Question: How is the property described in the document?
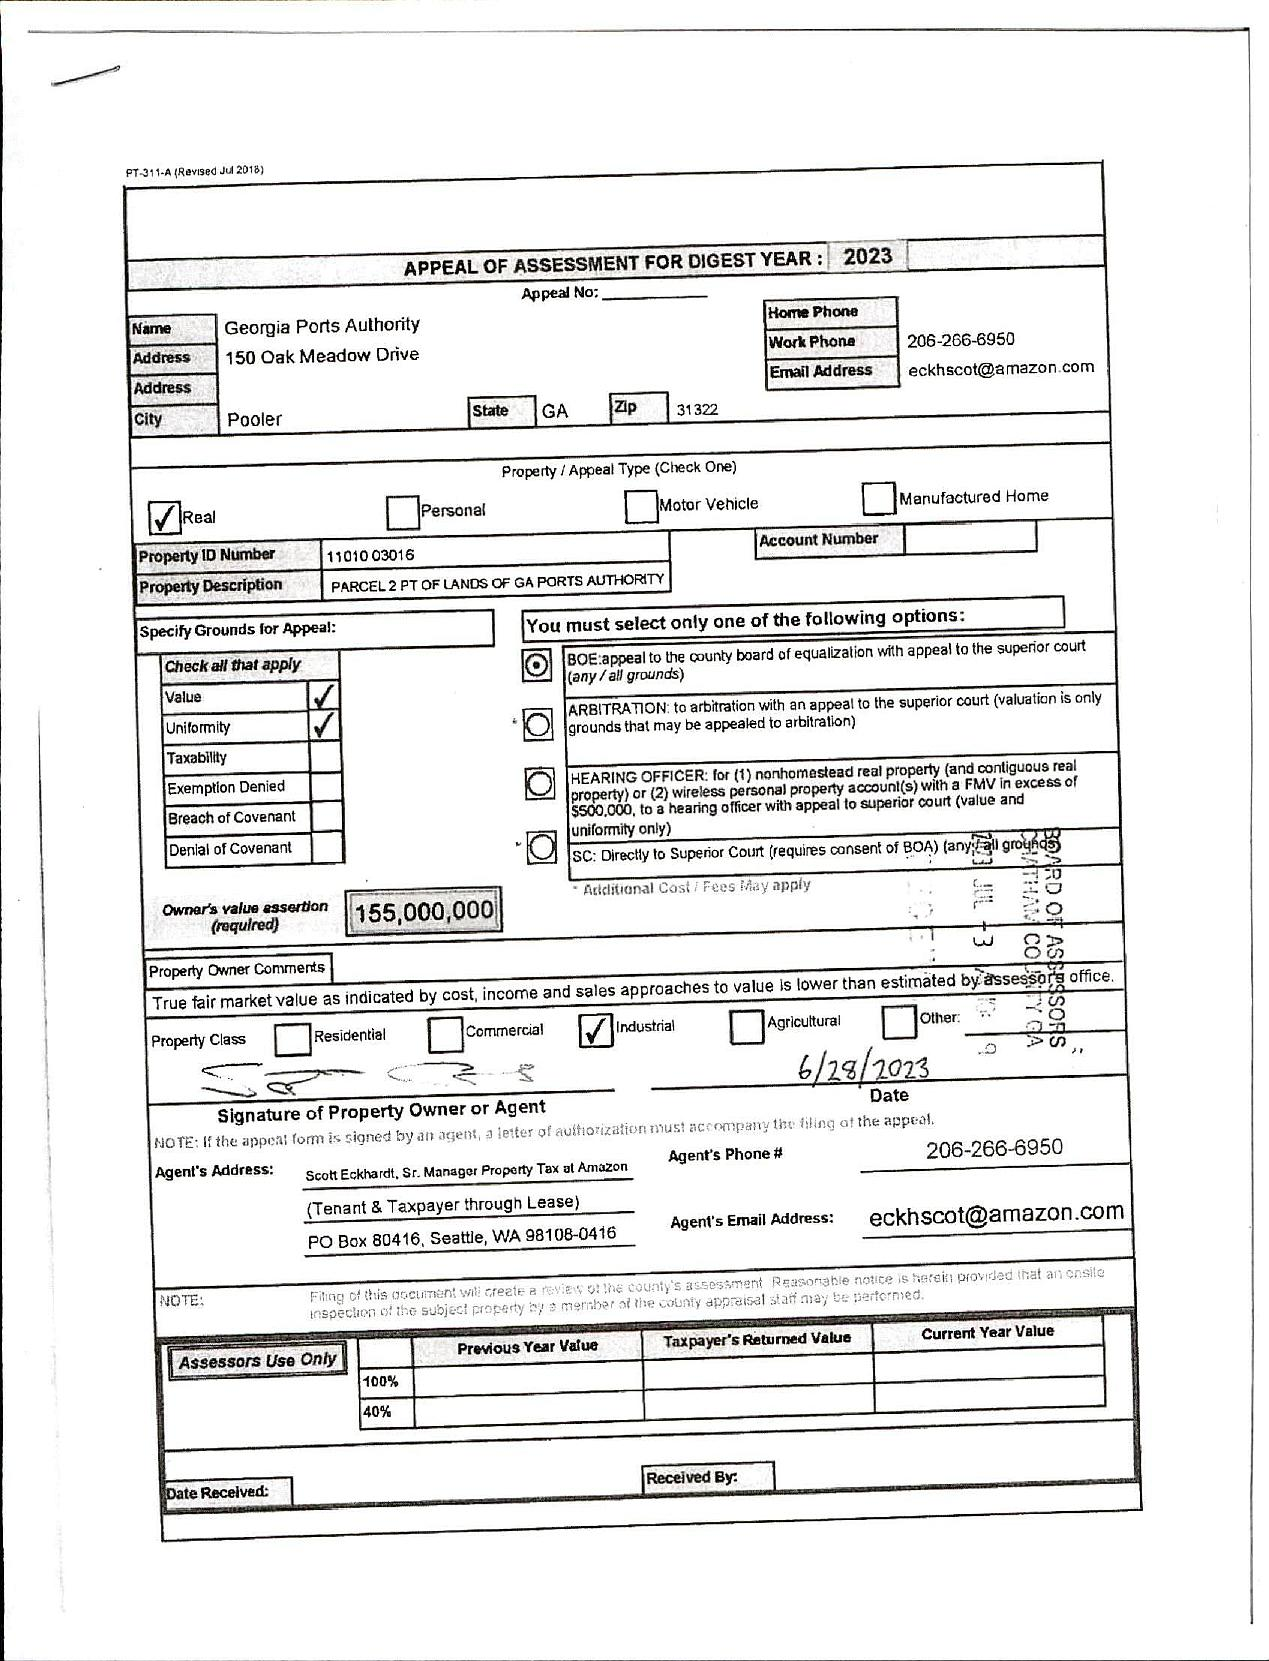
Answer: "PARCEL 2 PT OF LANDS OF GA PORTS AUTHORITY"